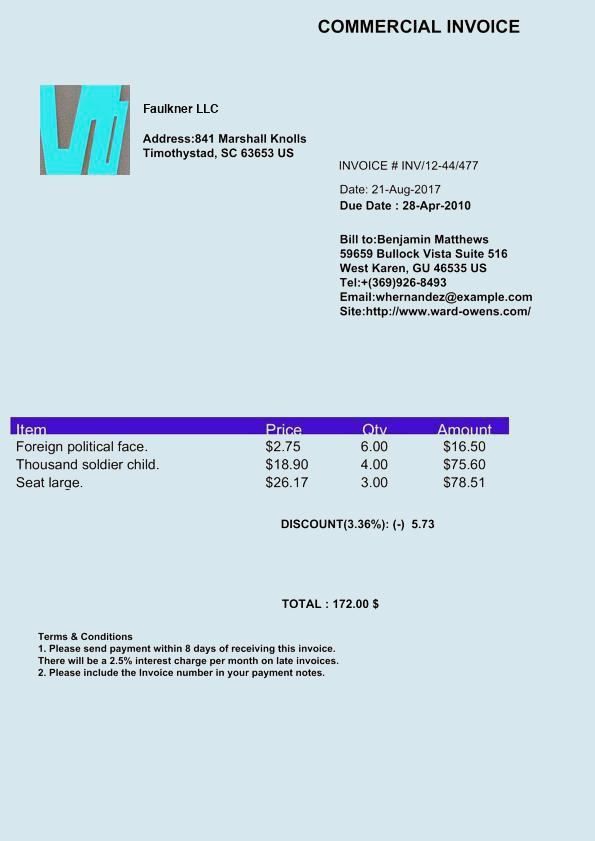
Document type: Invoice